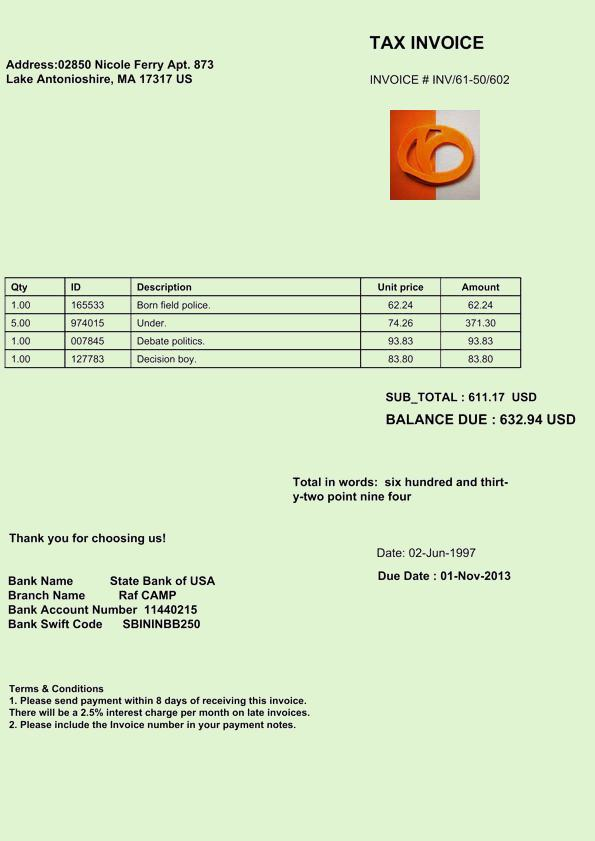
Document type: Invoice